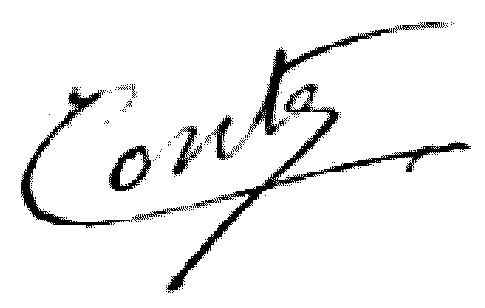
Signature of: yvonne conte